Question: Which state is mentioned in the document?
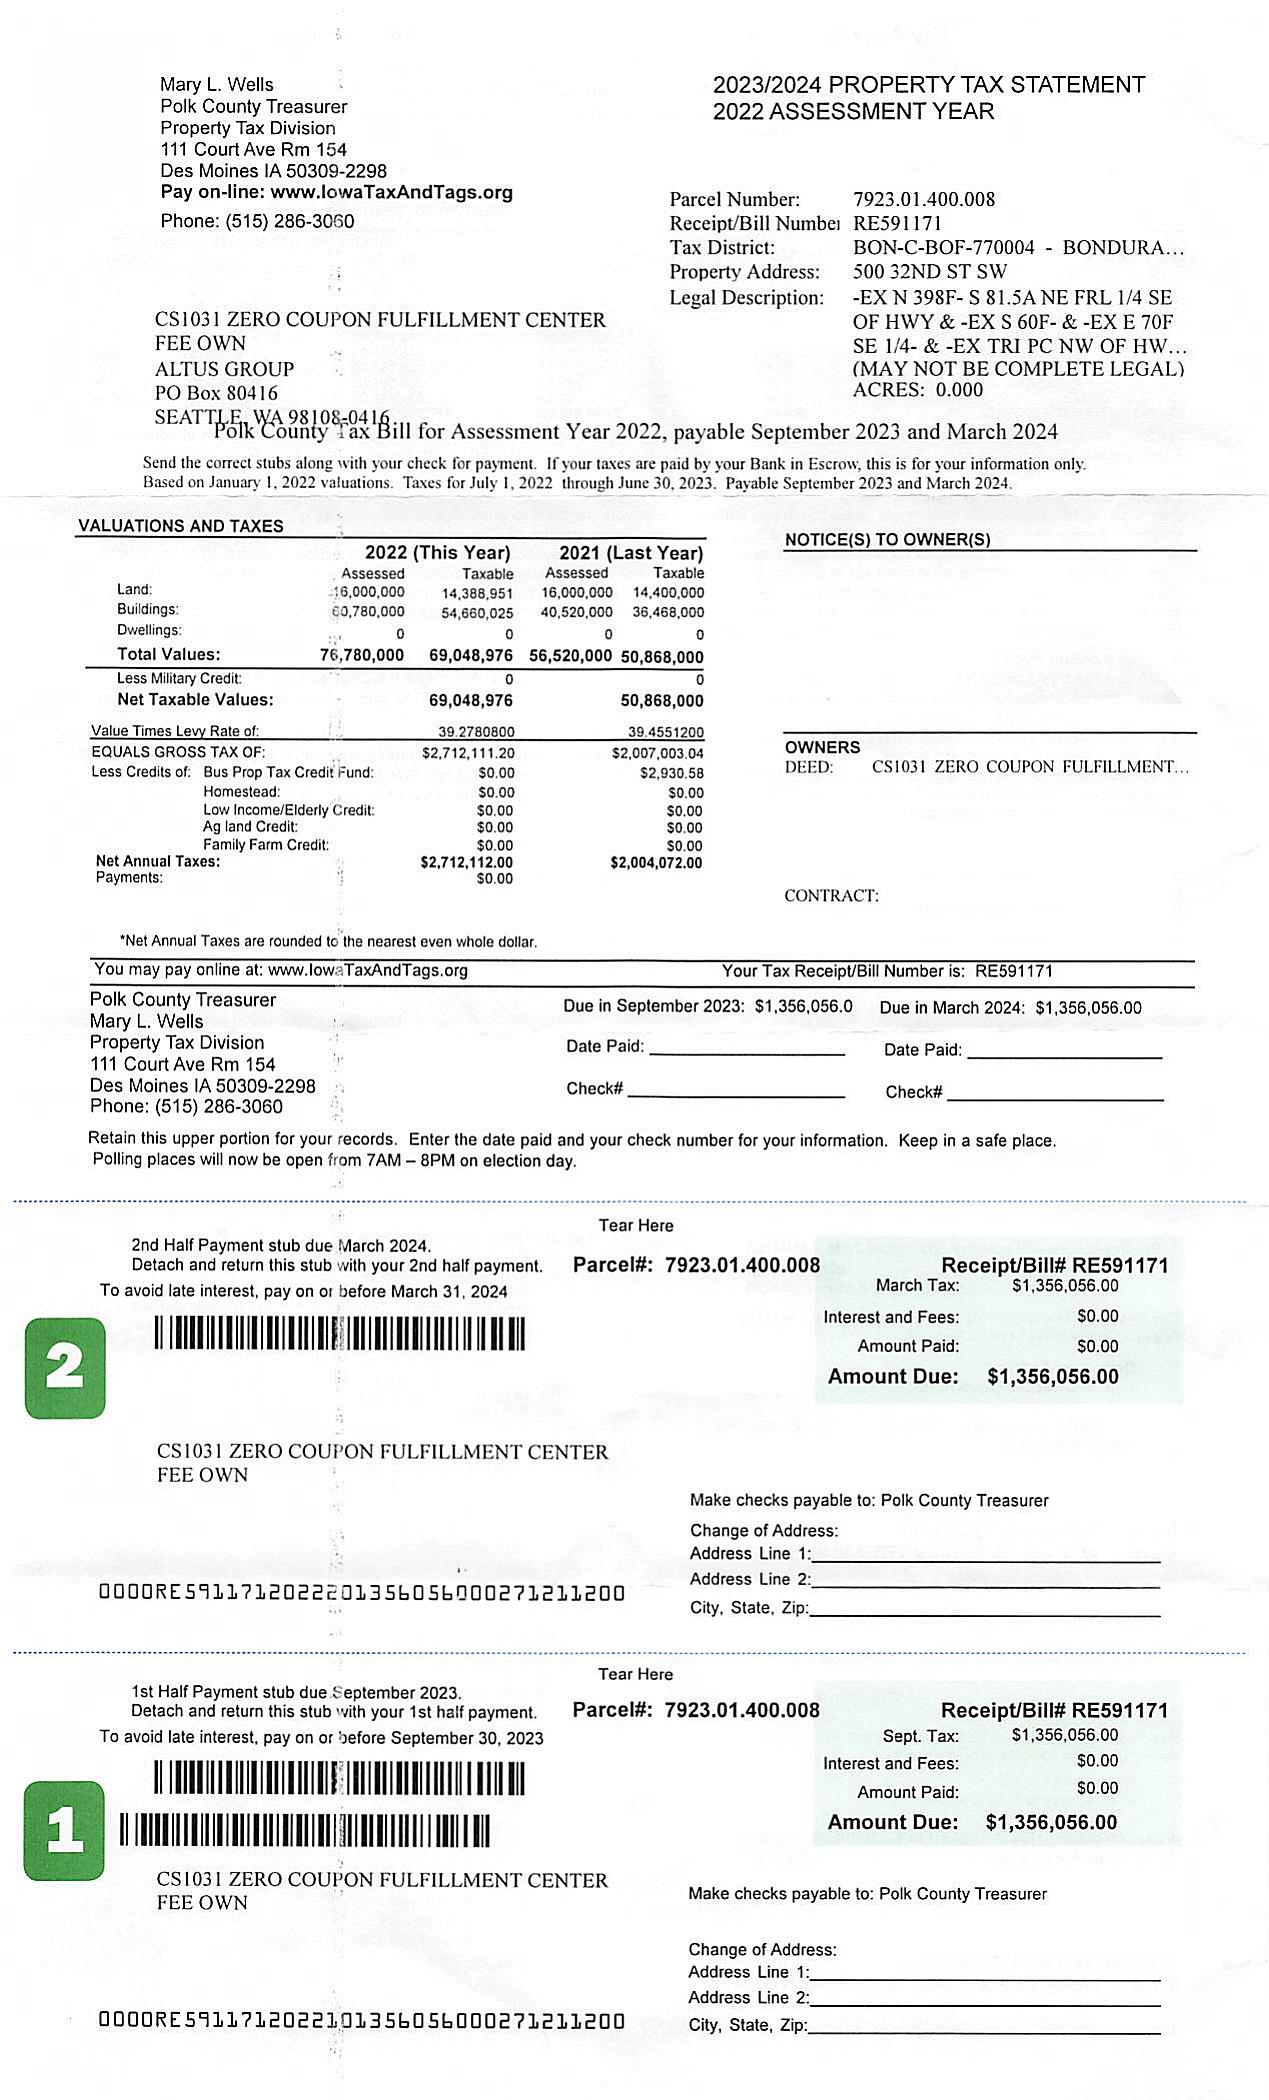
Answer: "IA"